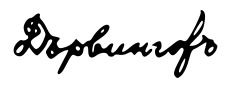
Signature of: petar darvingov